Question: What is the address or location of the property listed in the document?
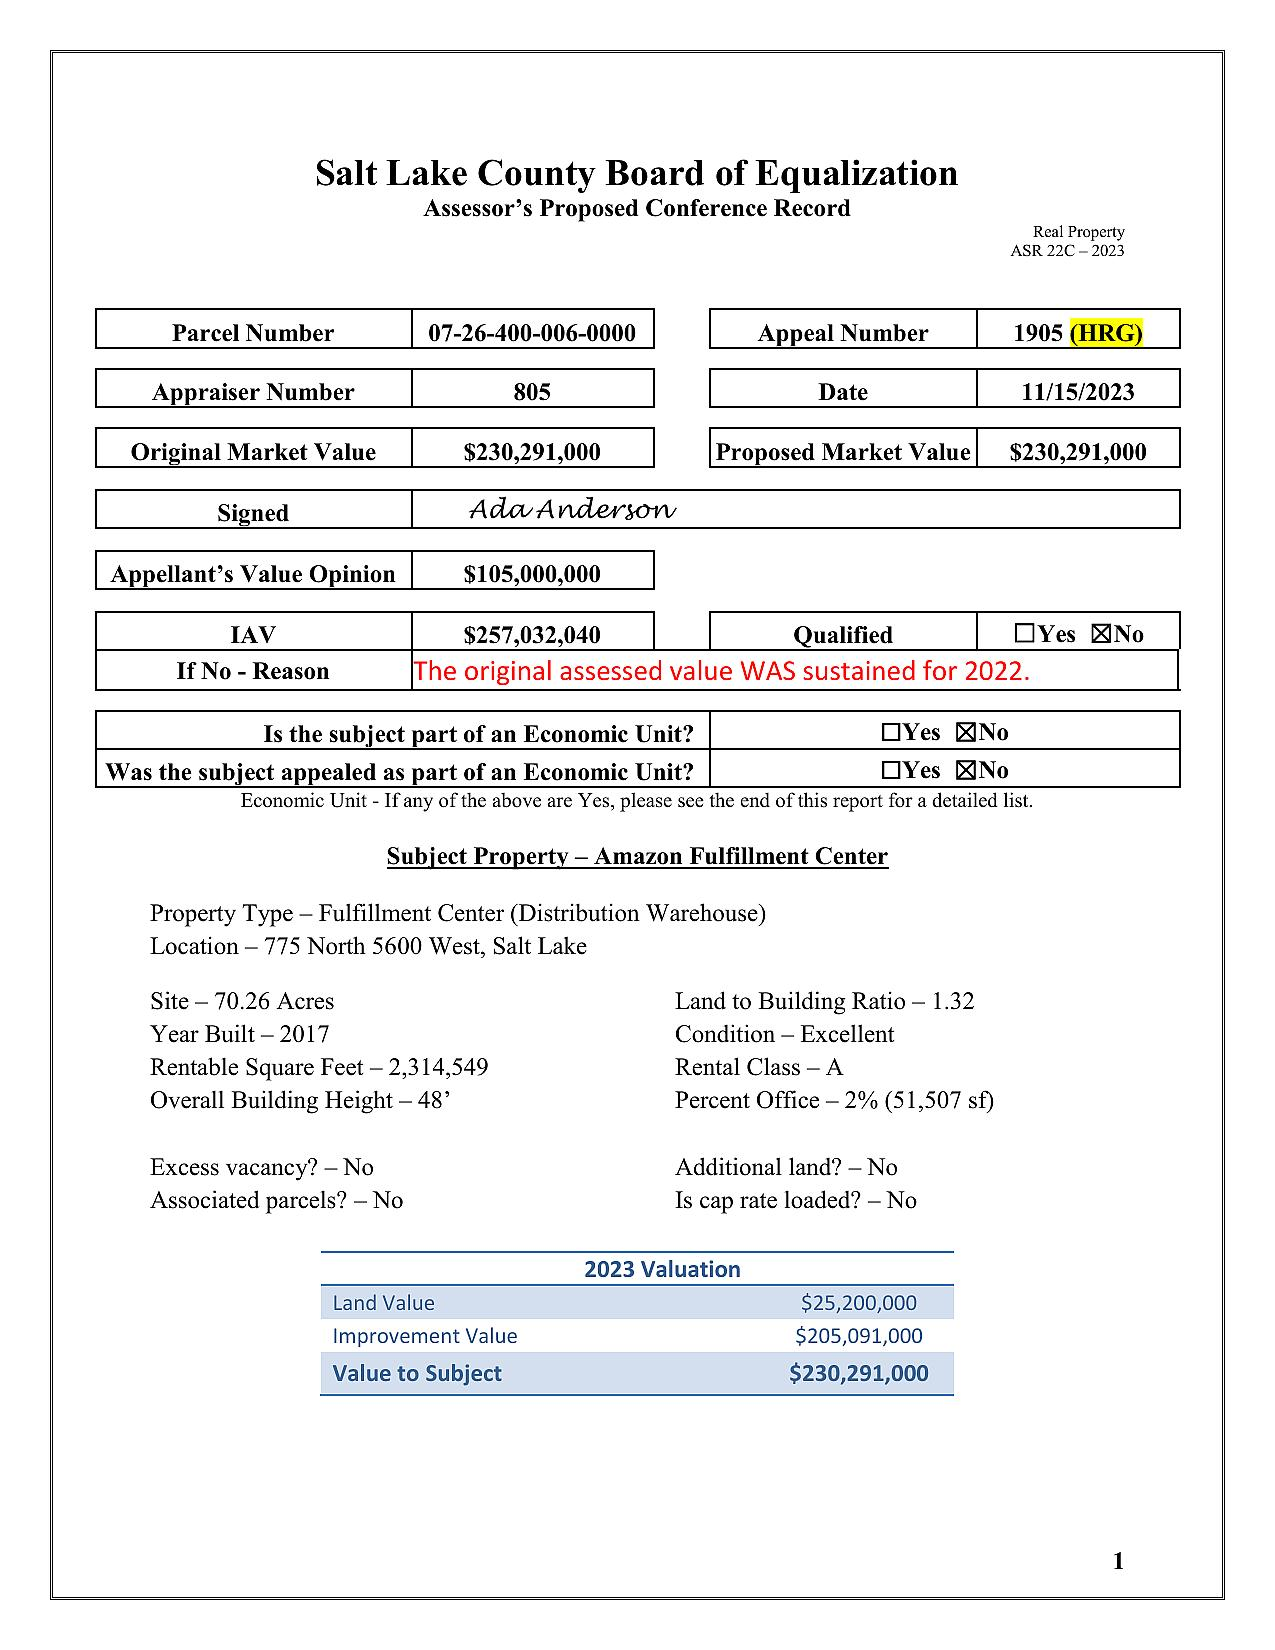
Answer: "775 North 5600 West, Salt Lake"